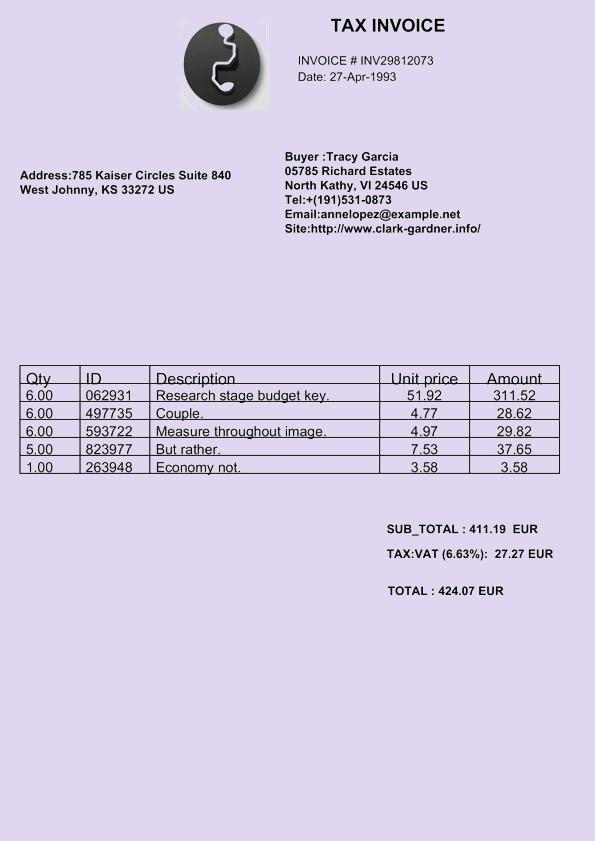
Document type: Invoice